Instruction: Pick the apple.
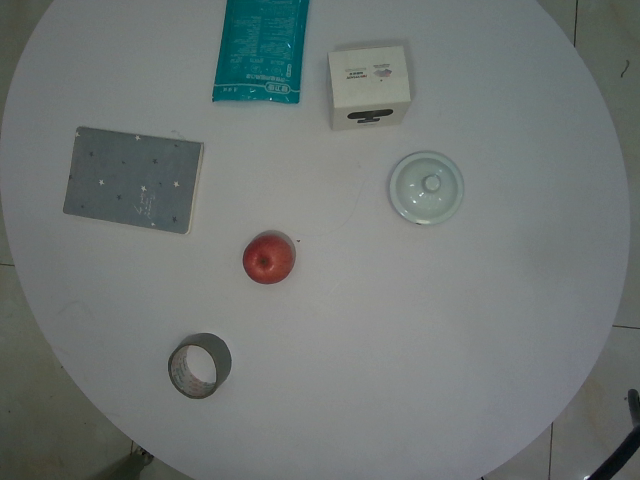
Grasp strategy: vertical